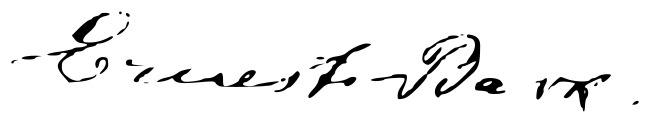
Signature of: ernesto bark